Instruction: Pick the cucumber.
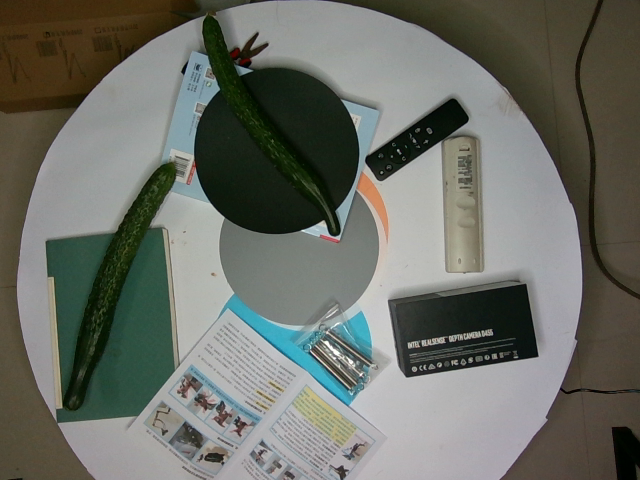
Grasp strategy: vertical